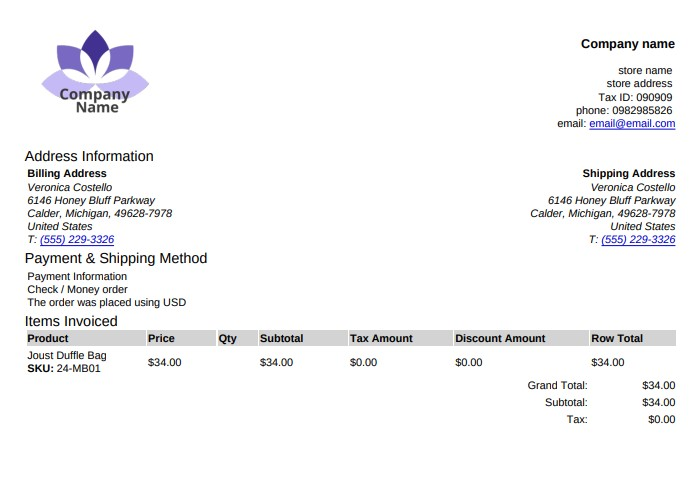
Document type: Invoice